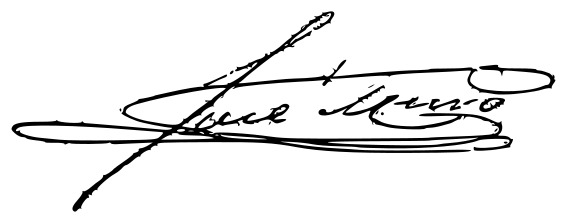
Signature of: josé muro